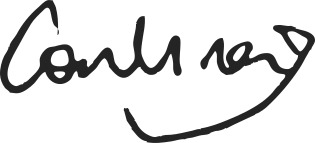
Signature of: carolina delisa